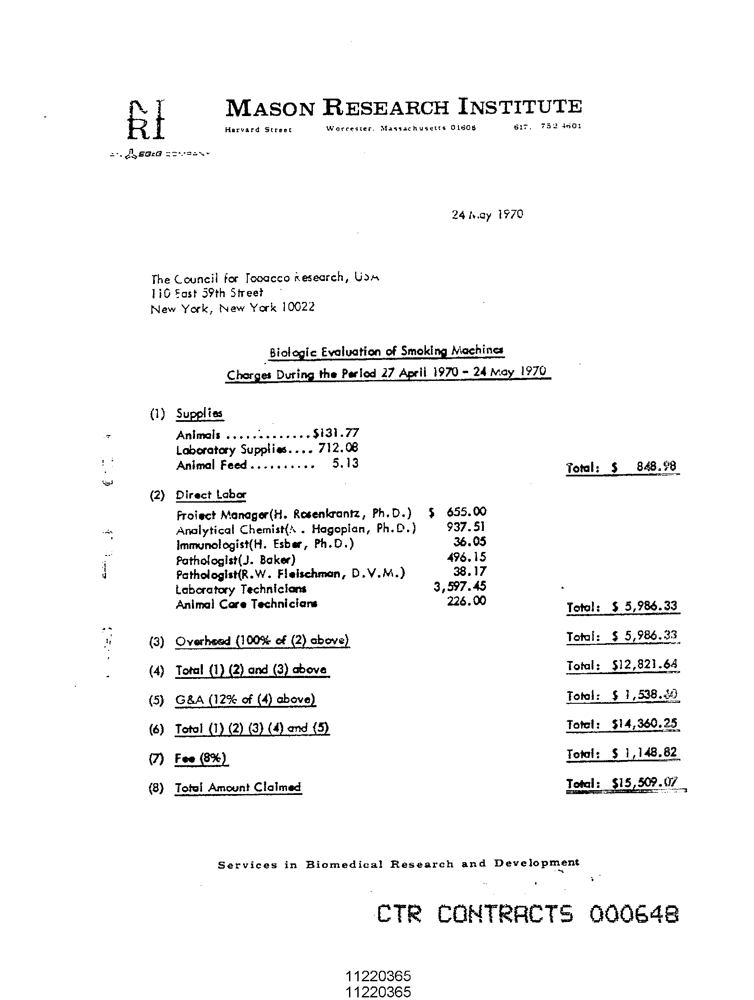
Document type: Invoice